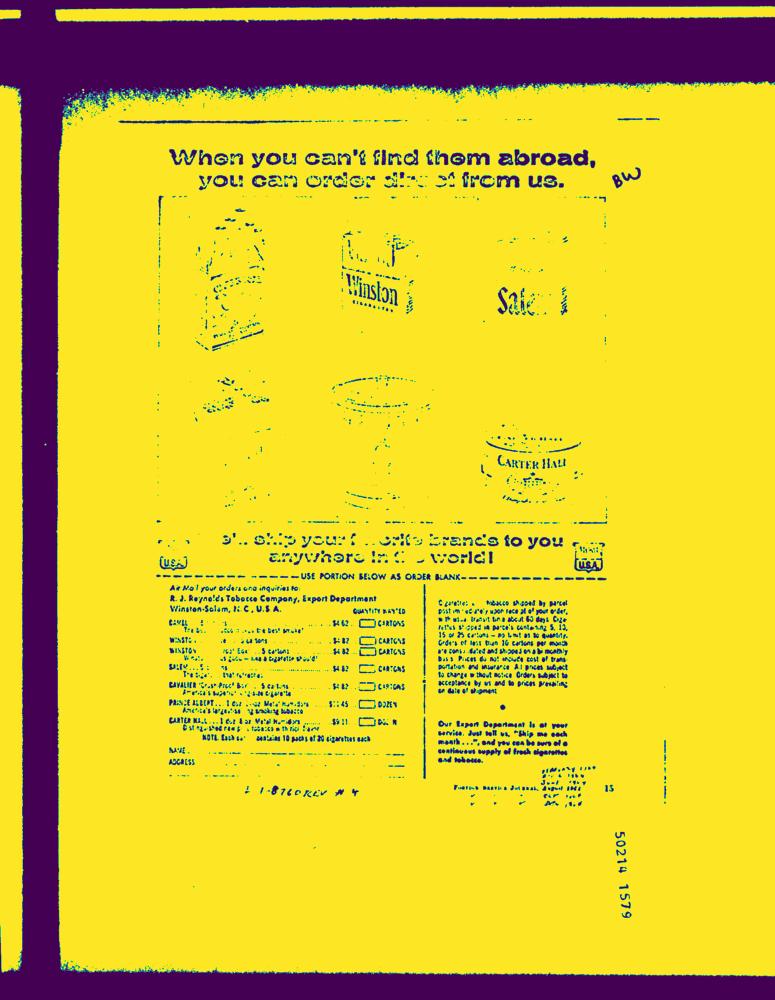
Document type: AD